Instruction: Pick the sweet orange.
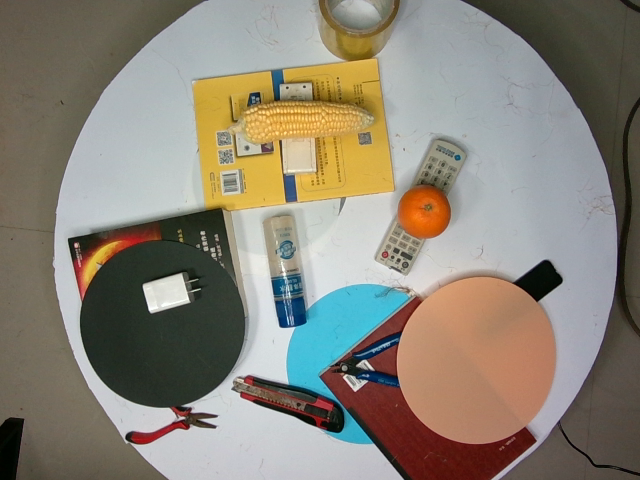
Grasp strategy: vertical